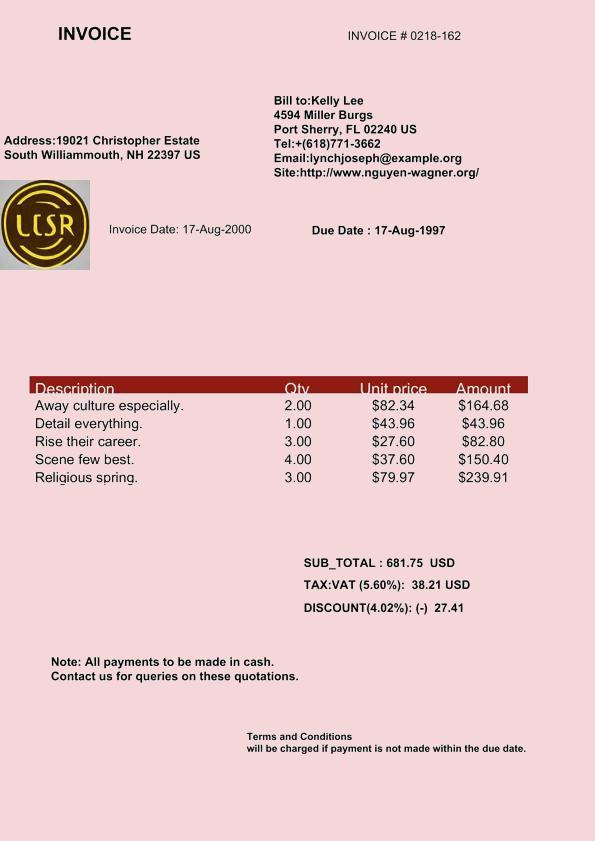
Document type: Invoice